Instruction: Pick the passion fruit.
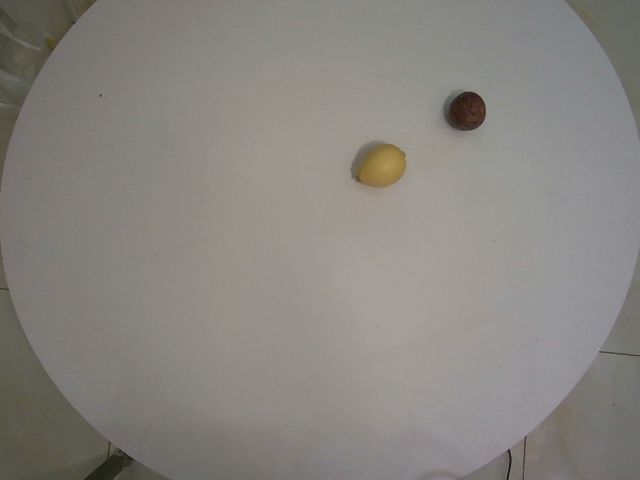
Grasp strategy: vertical